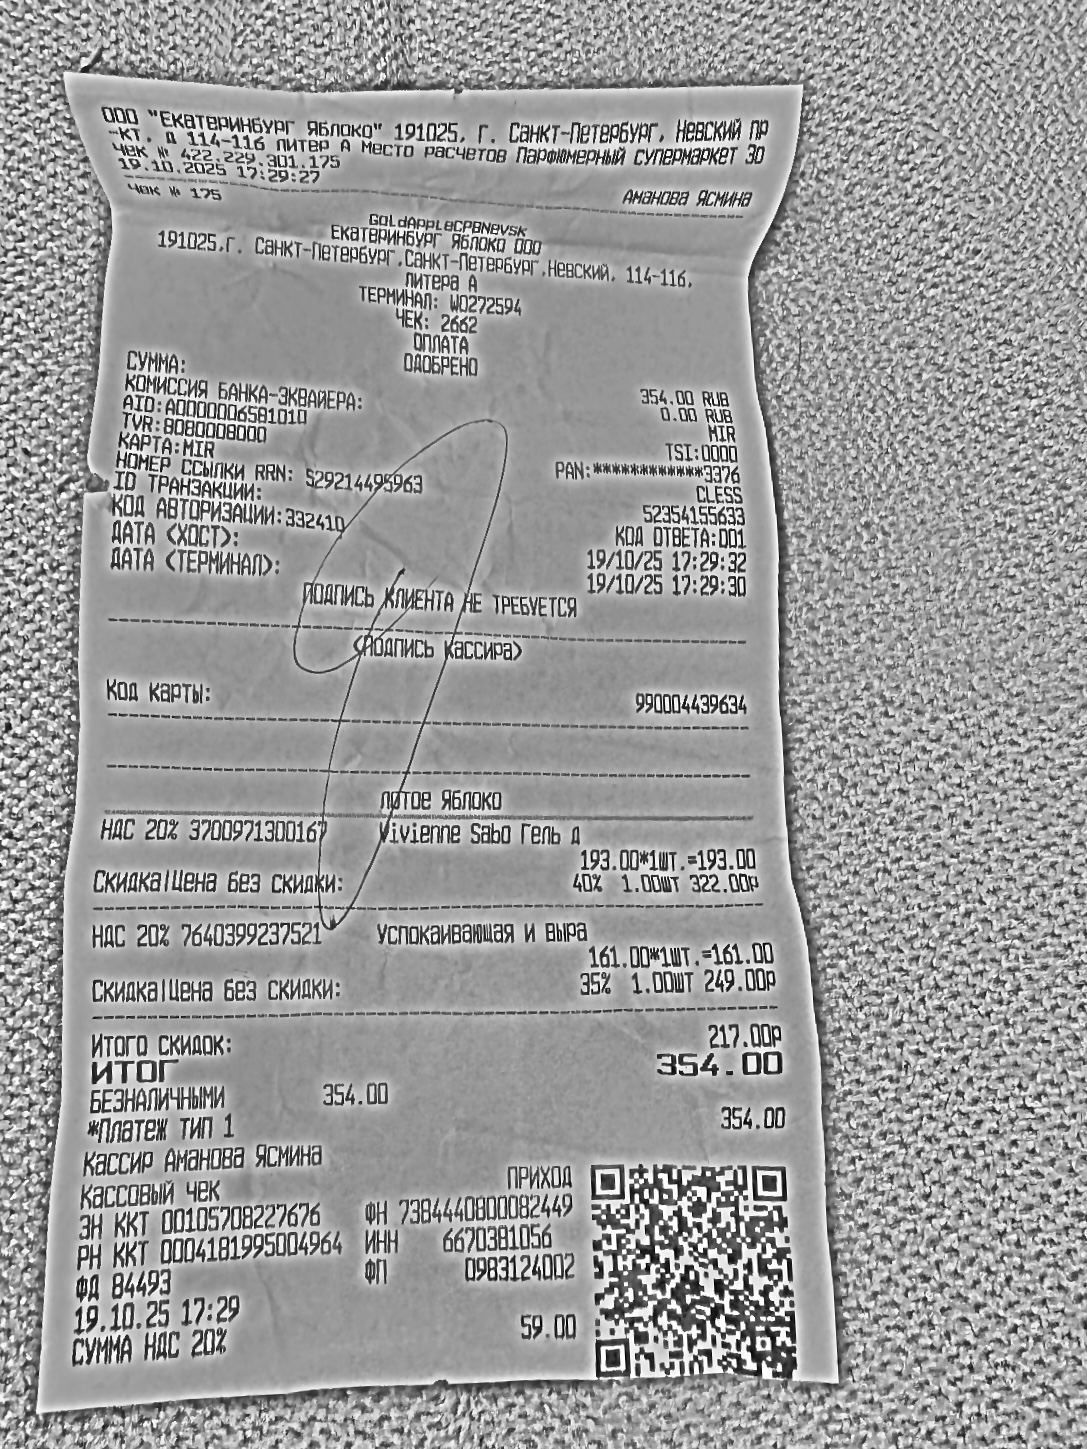
Продавец: ООО "Екатеринбург Яблоко"
ИНН: 6670381056
Дата: 19.10.25
Товары: 3700971300167 Vivienne Sabo Гель д; 7640399237521 Успокаивающая и выра
Количество: 1; 1
Цена: 322.00; 249.00
Сумма: 193.00; 161.00
Итого: 354.00